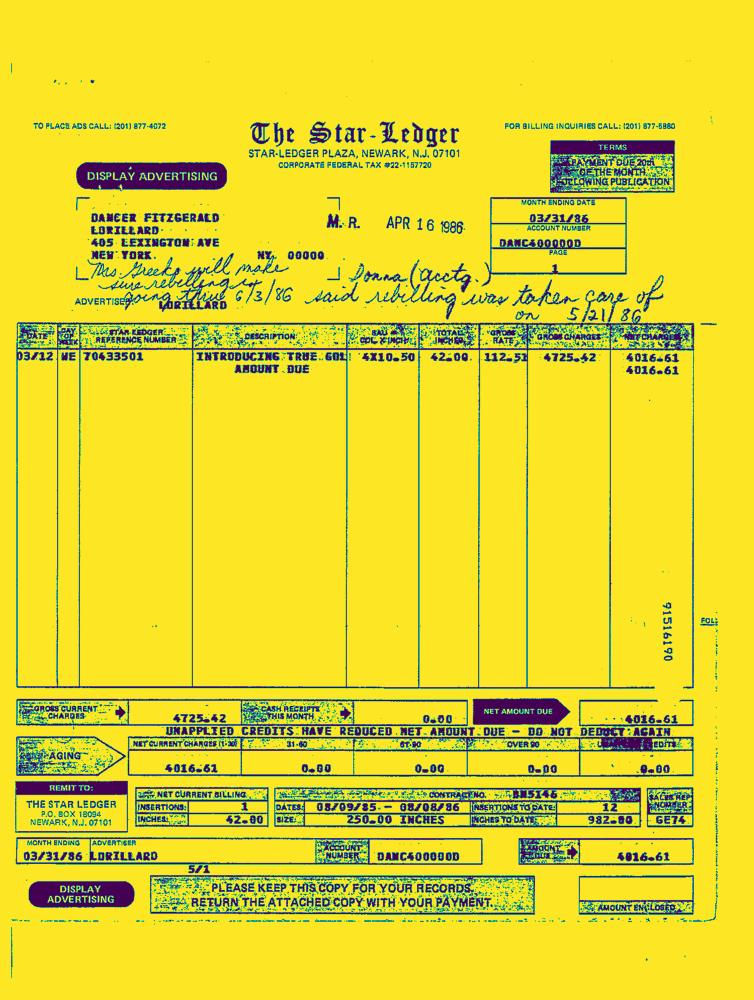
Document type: Invoice-Doc